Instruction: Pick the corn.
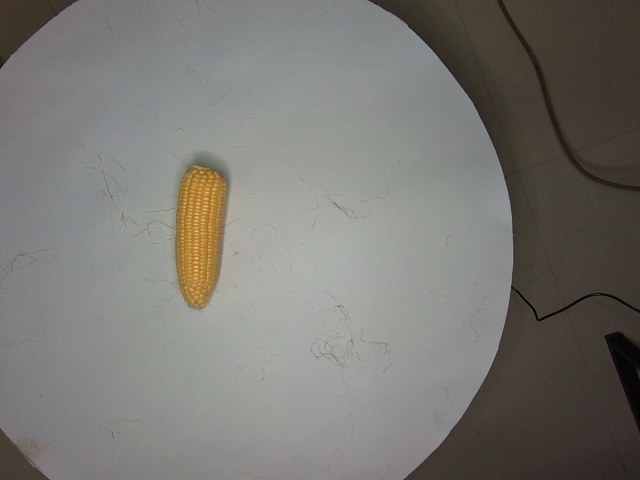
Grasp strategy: vertical